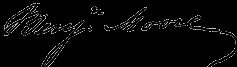
Signature of: benjamin moore